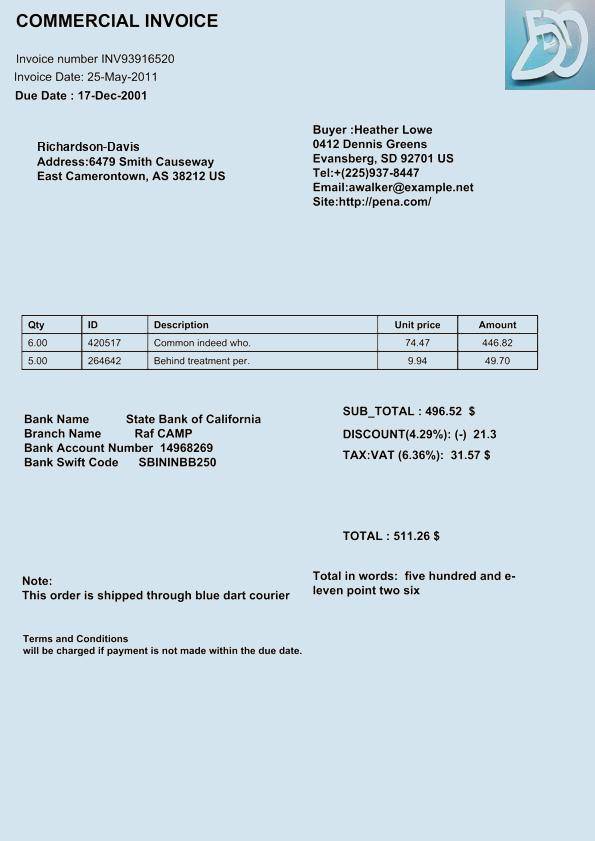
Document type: Invoice